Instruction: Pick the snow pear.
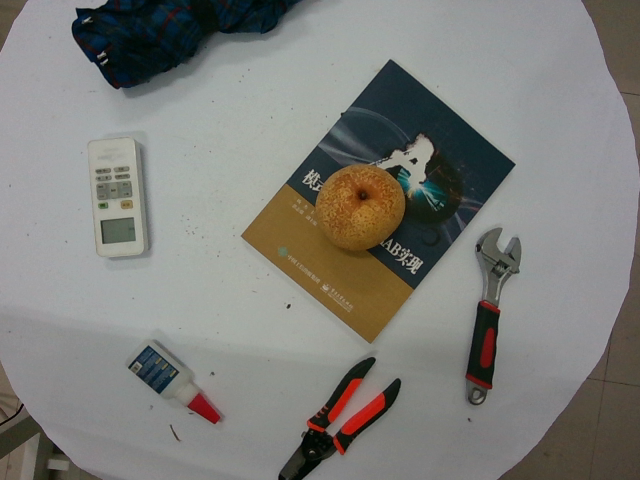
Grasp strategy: vertical